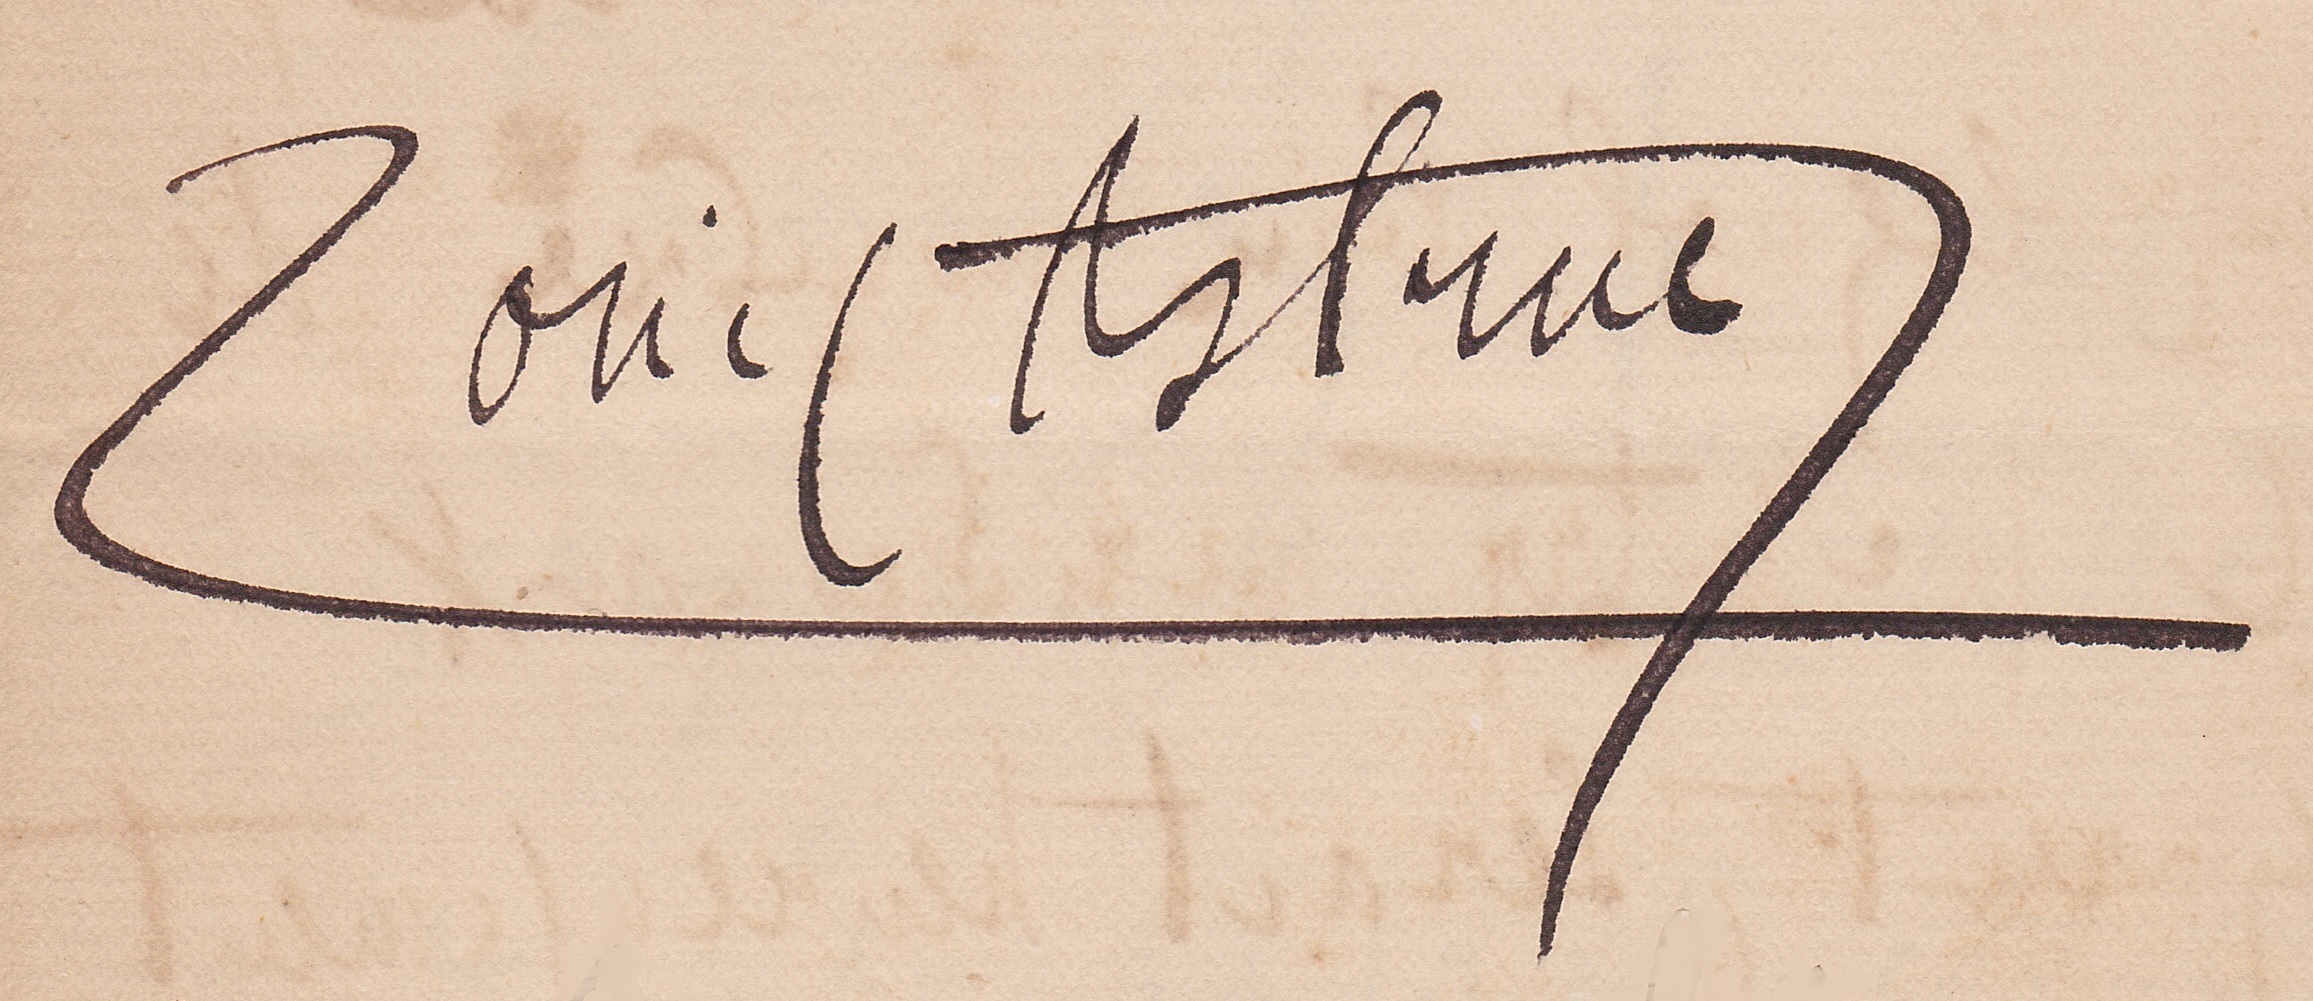
Signature of: louis astruc